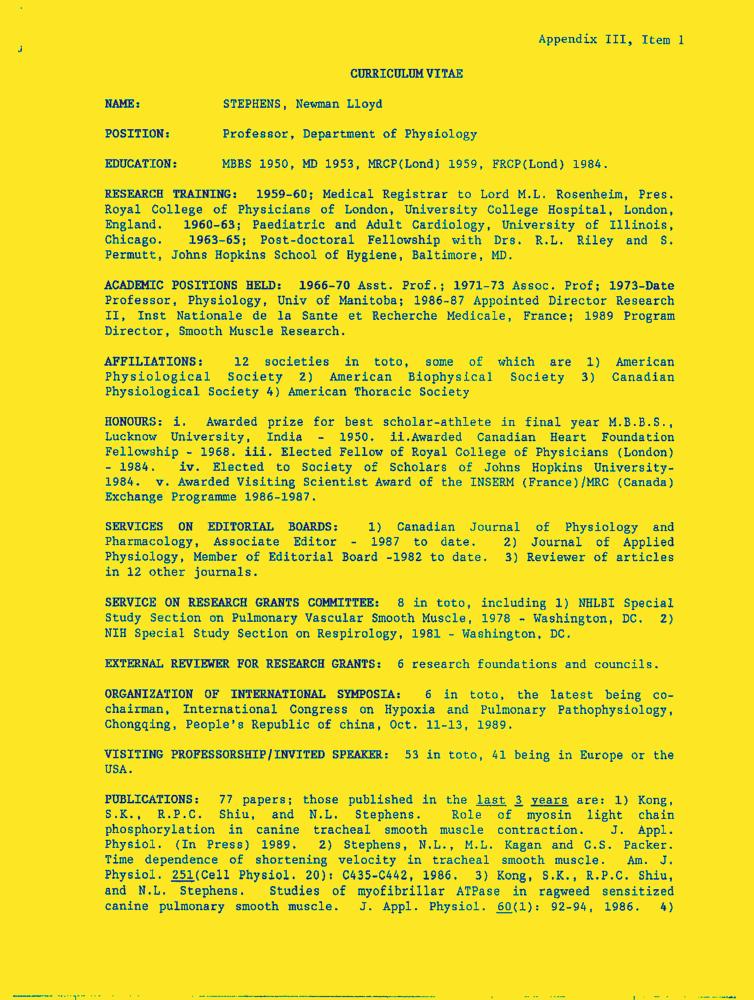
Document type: Resume-Doc